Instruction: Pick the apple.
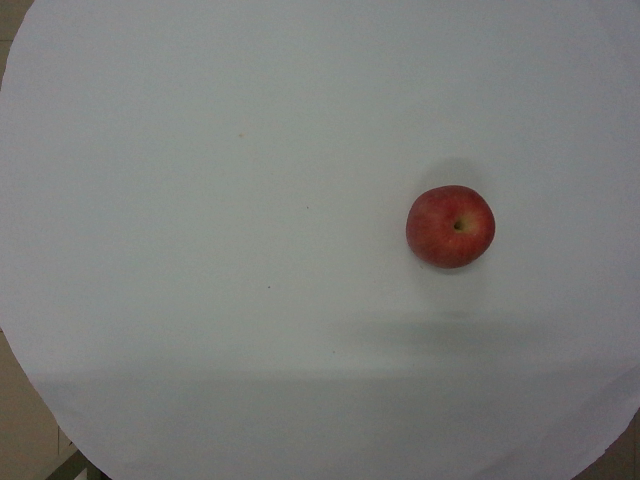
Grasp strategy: vertical